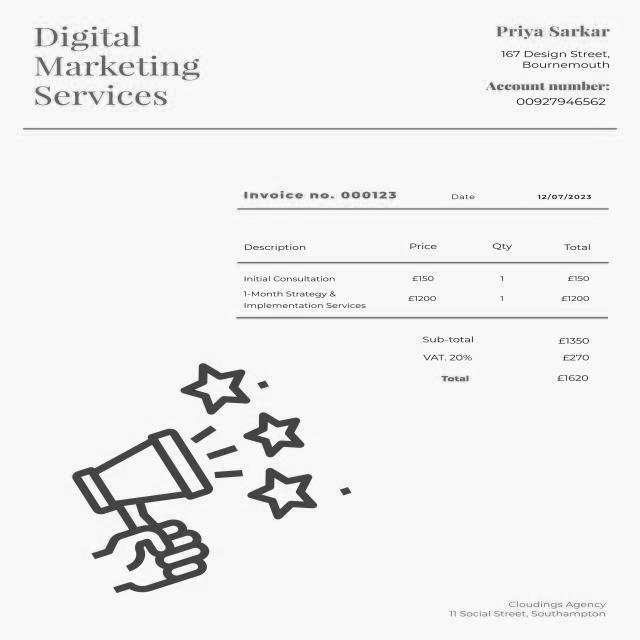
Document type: Invoice